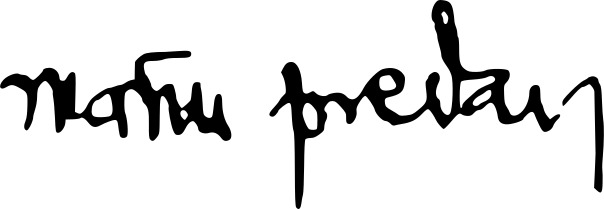
Signature of: marin preda